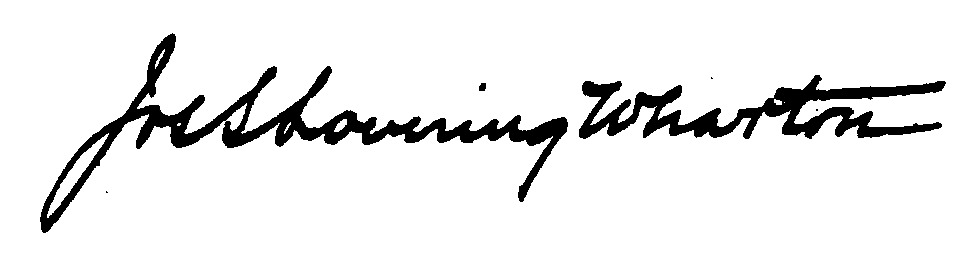
Signature of: j s lovering wharton